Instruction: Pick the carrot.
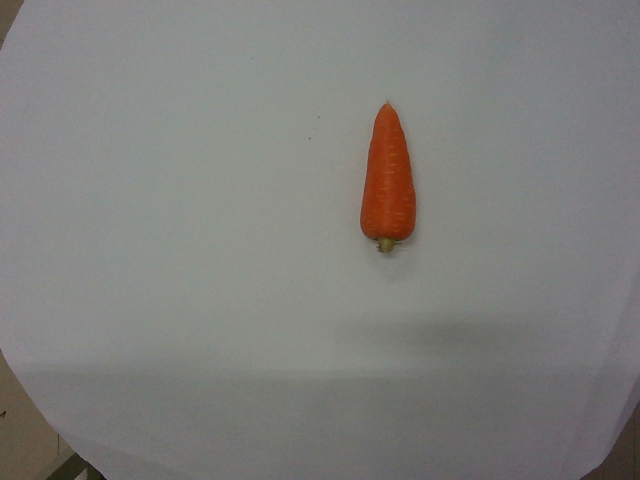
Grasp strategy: vertical